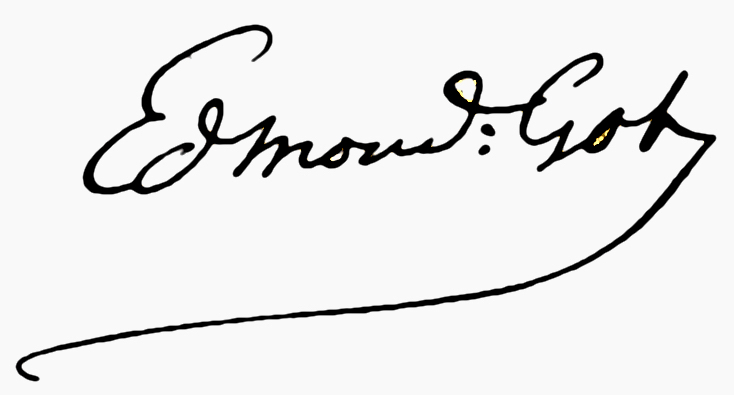
Signature of: françois jules edmond got